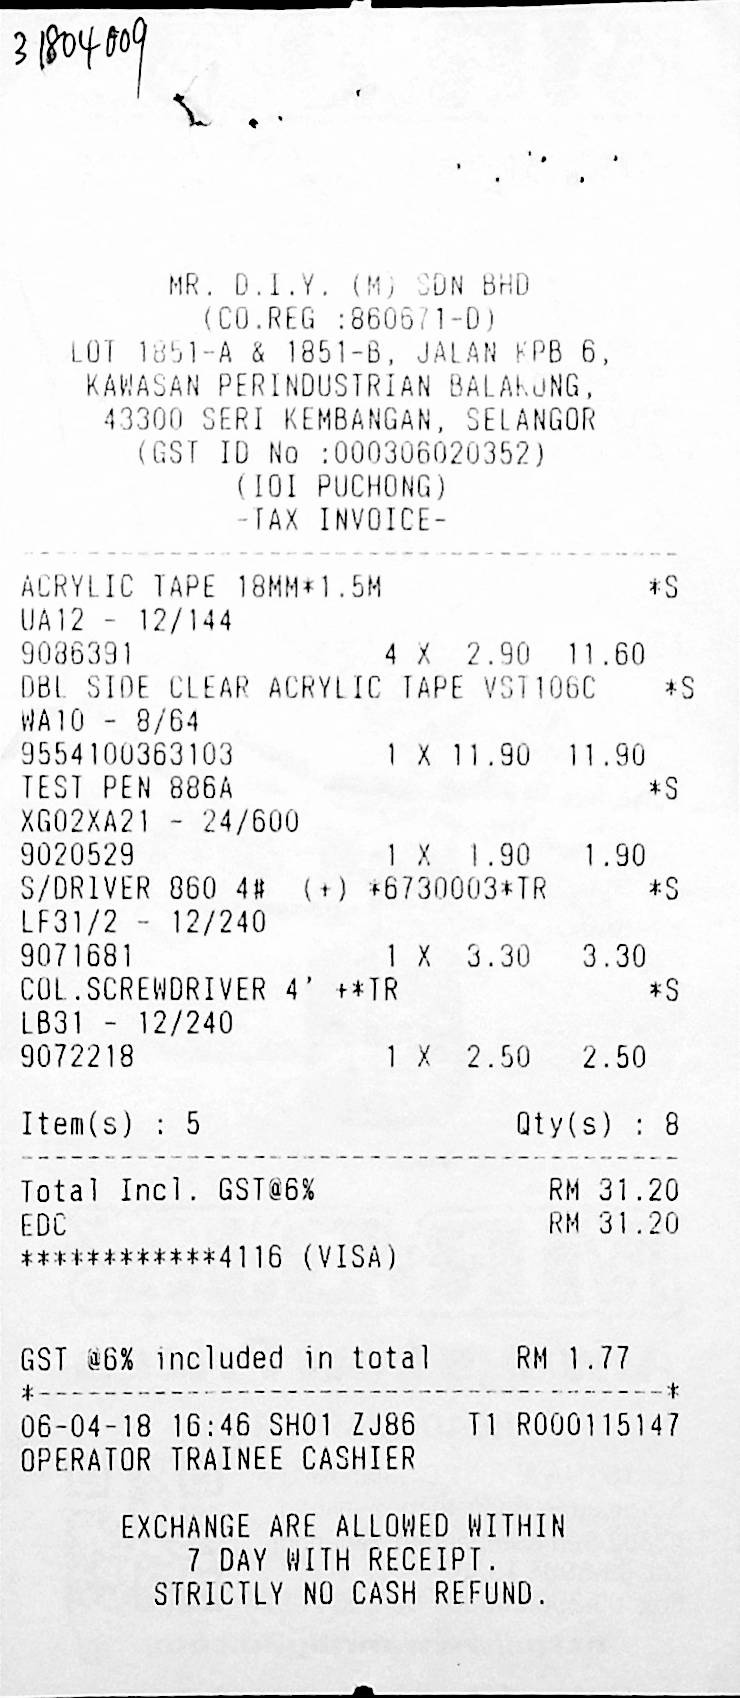
MR. D.I.Y. (M) SDN BHD
(CO.REG :860671-D)
LOT 1851-A & 1851-B, JALAN KPB 6,
KAWASAN PERINDUSTRIAN BALAKONG,
43300 SERI KEMBANGAN, SELANGOR
(GST ID NO :000306020352)
(IOI PUCHONG)
-TAX INVOICE-
ACRYLIC TAPE 18MM*1.5M
*S
UA12 - 12/144
9086391
4 X
11.60
DBL SIDE CLEAR ACRYLIC TAPE VST106C
*S
WA10 - 8/64
9554100363103
1 X 11.90
11.90
TEST PEN 886A
*S
XG02XA21 - 24/600
9020529
1 X
1.90
S/DRIVER 860 4#
*S
LF31/2 - 12/240
9071681
1 X
3.30
COL.SCREWDRIVER 4' +*TR
*S
LB31 - 12/240
9072218
1 X
2.50
ITEM(S) : 5
QTY(S) : 8
TOTAL INCL. GST@6%
RM 31.20
EDC
RM 31.20
************4116 (VISA)
GST @6% INCLUDED IN TOTAL
RM 1.77
06-04-18 16:46 SH01 ZJ86
T1 R000115147
OPERATOR TRAINEE CASHIER
EXCHANGE ARE ALLOWED WITHIN
7 DAY WITH RECEIPT.
STRICTLY NO CASH REFUND.
3.30
3.30
2.50
2.50
(+) *6730003*TR
2.90
11.60
11.90
1.90
1.90